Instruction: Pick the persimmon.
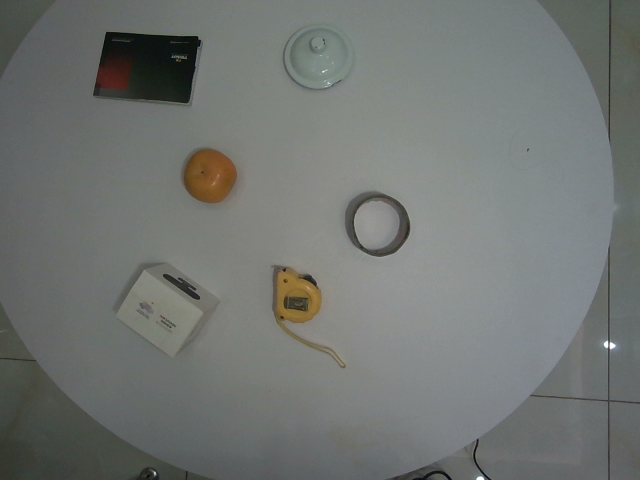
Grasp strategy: vertical